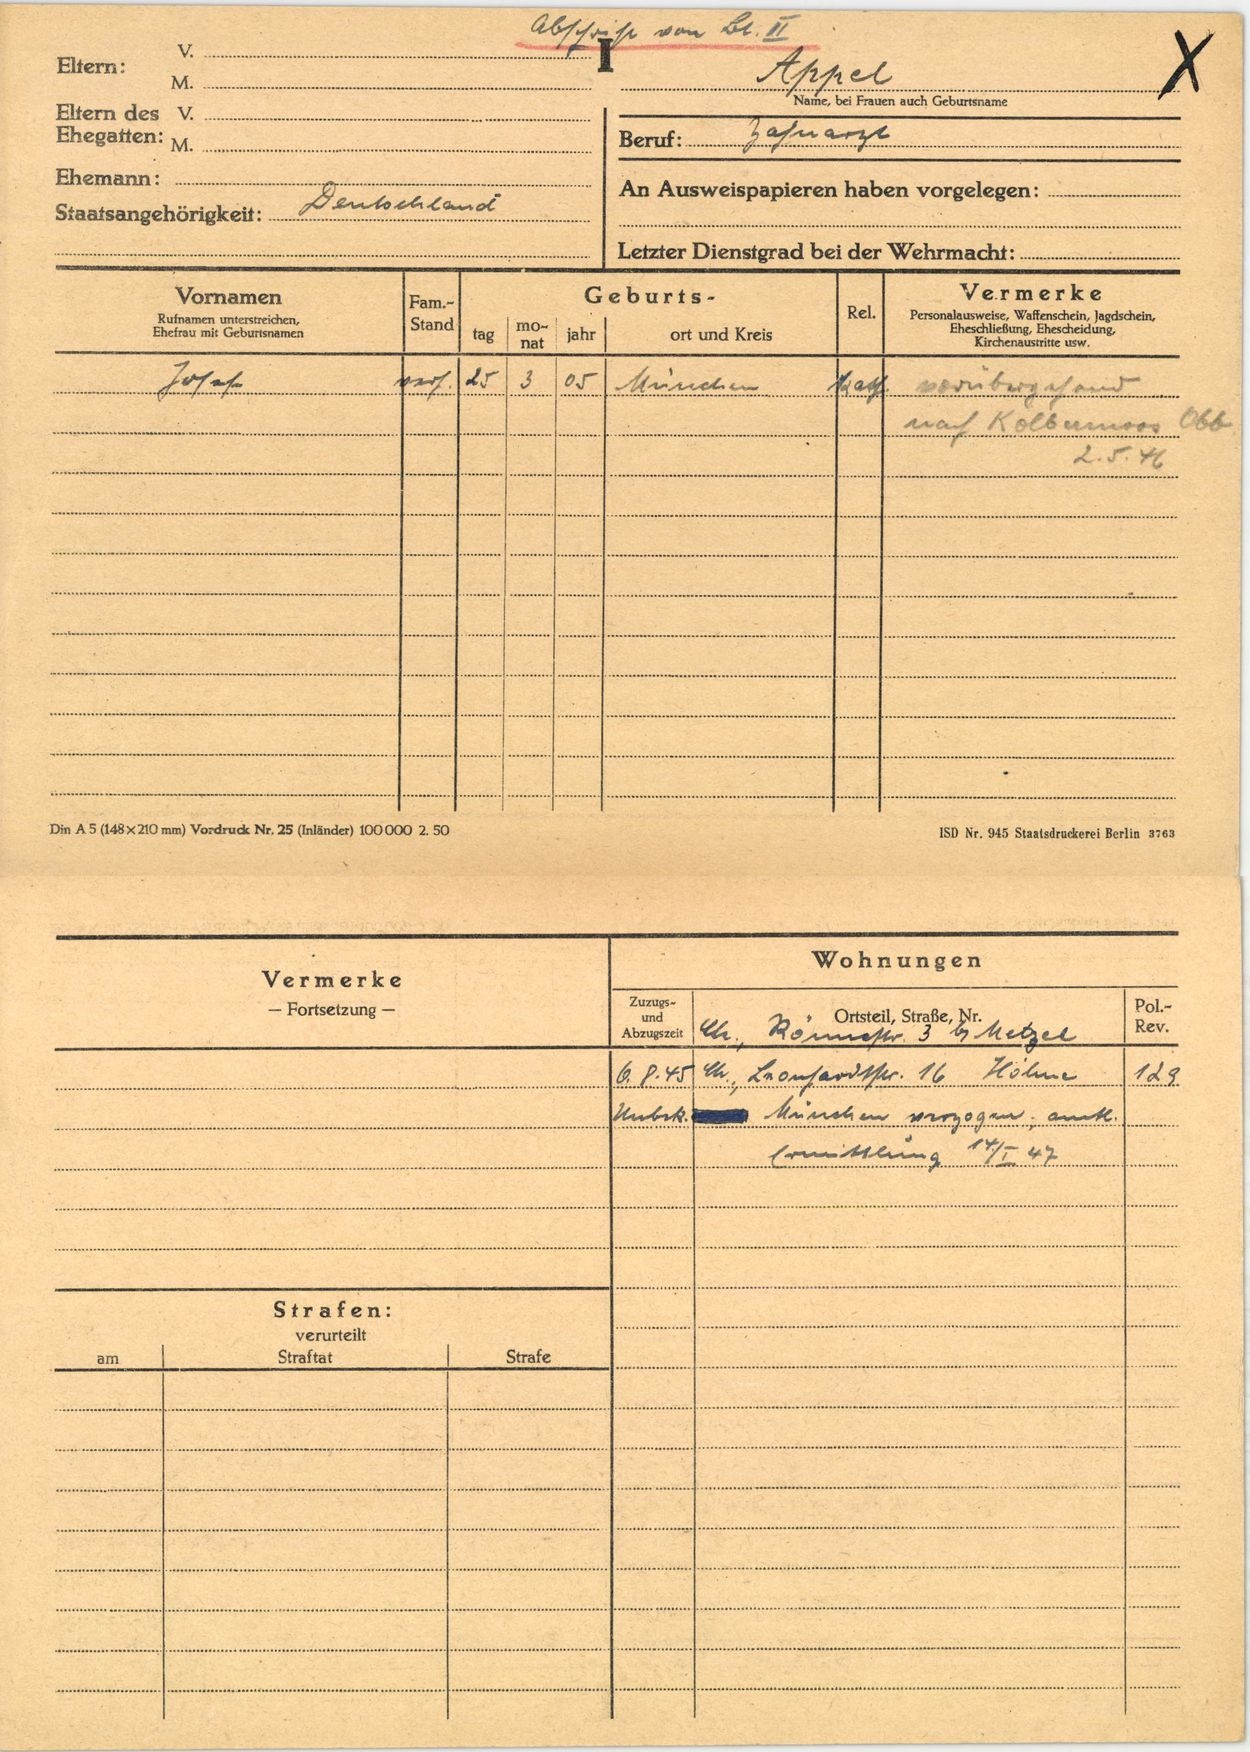
Appel